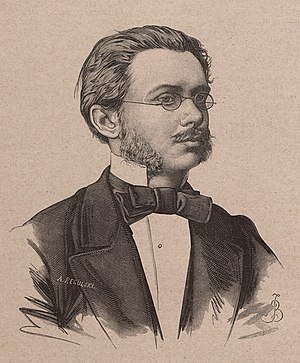
Polski: Stanisław Lukas